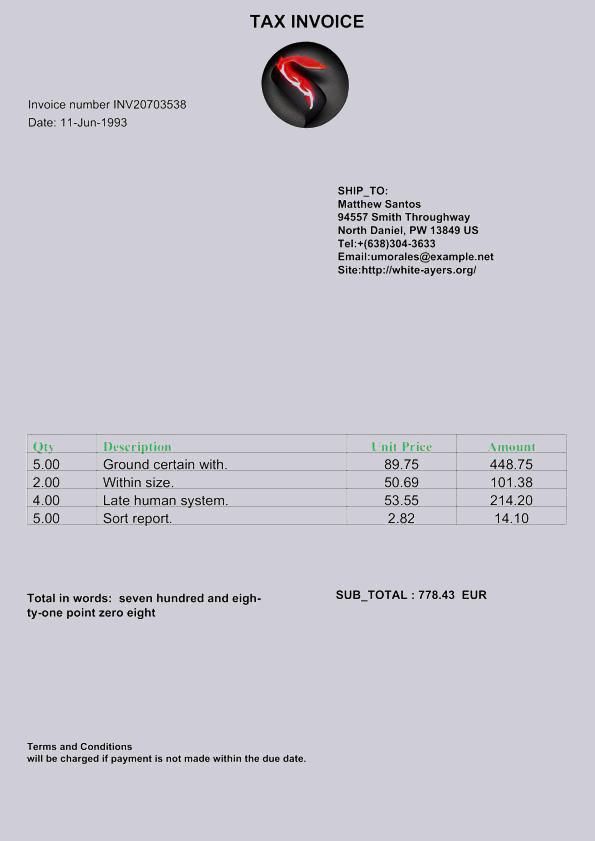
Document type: Invoice